Identify and extract the amount in words, amount in numbers, payee name, cheque date, and bank name from the image.
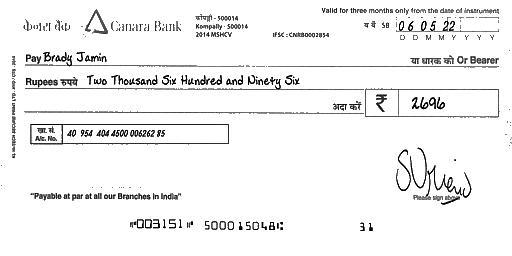
amt_in_words: Two Thousand Six Hundred and Ninety Six
amt_in_figures: 2696
payee_name: Brady Jamin
bank_name: Canara Bank
cheque_date: 06/05/22